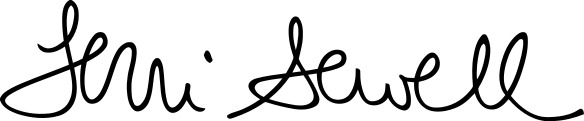
Signature of: terri sewell